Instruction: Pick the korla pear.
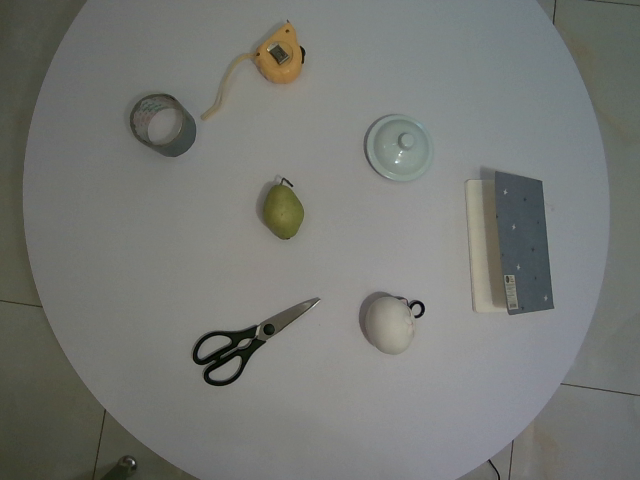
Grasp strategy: vertical